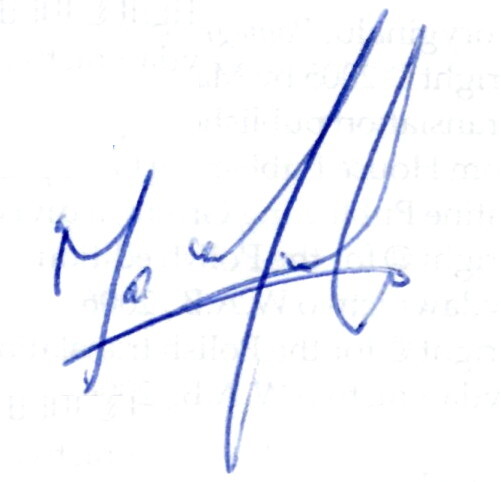
Signature of: marsha mehran